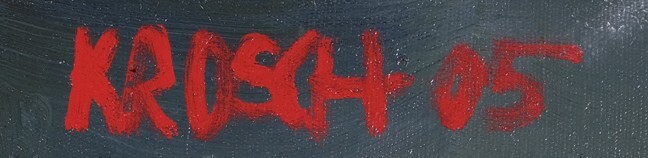
Signature of: jaromír krosch